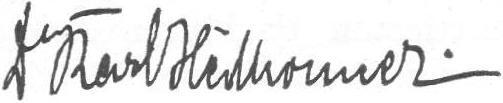
Signature of: karl heilbronner